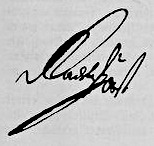
Signature of: joseph radetzky von radetz